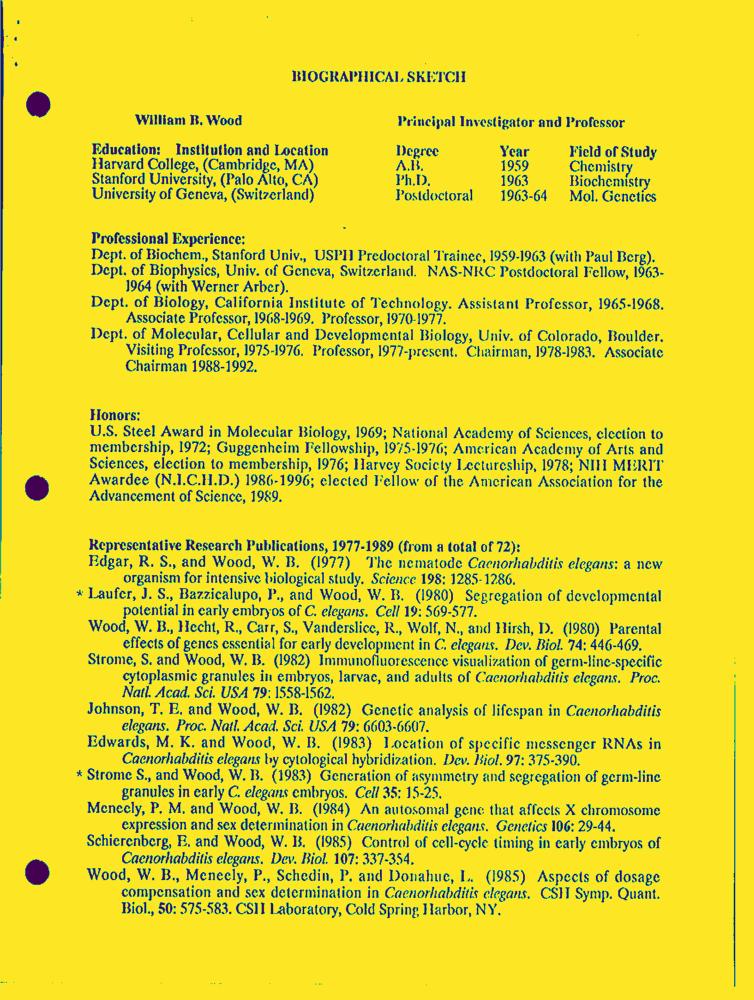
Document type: Resume-Doc